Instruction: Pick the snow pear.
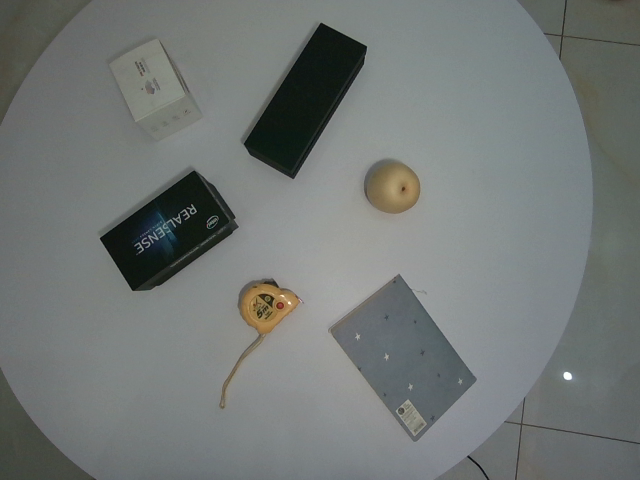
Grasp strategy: vertical